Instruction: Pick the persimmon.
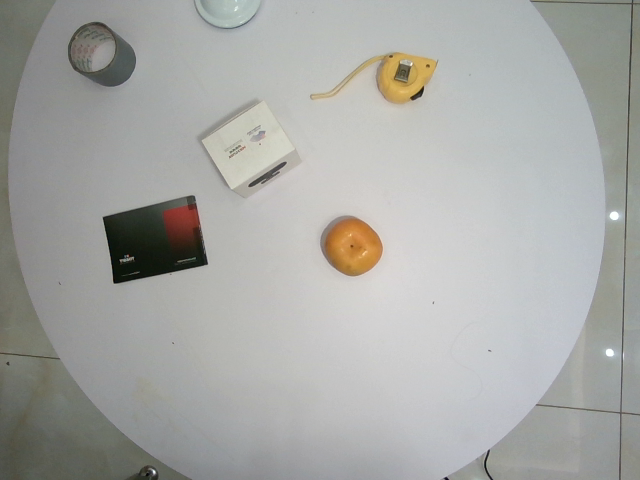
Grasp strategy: vertical